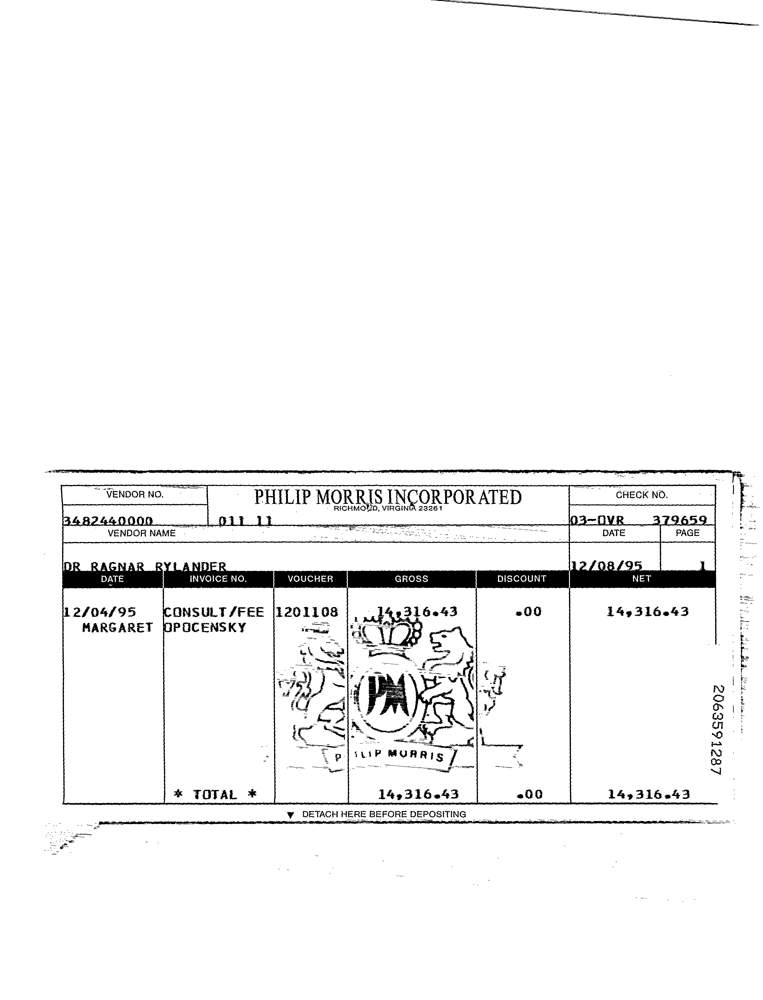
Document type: Invoice